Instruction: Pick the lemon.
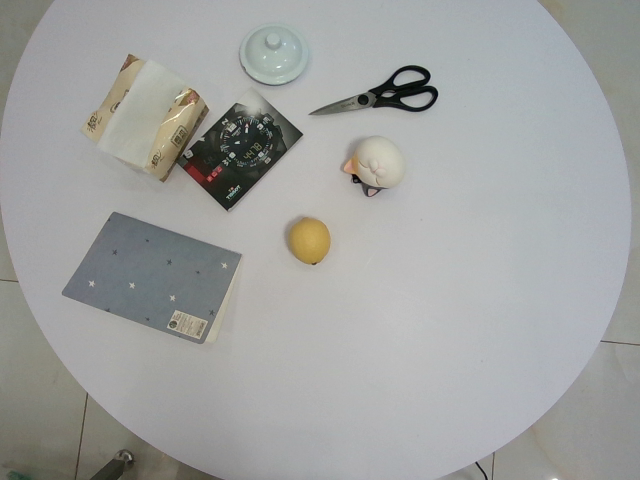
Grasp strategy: vertical